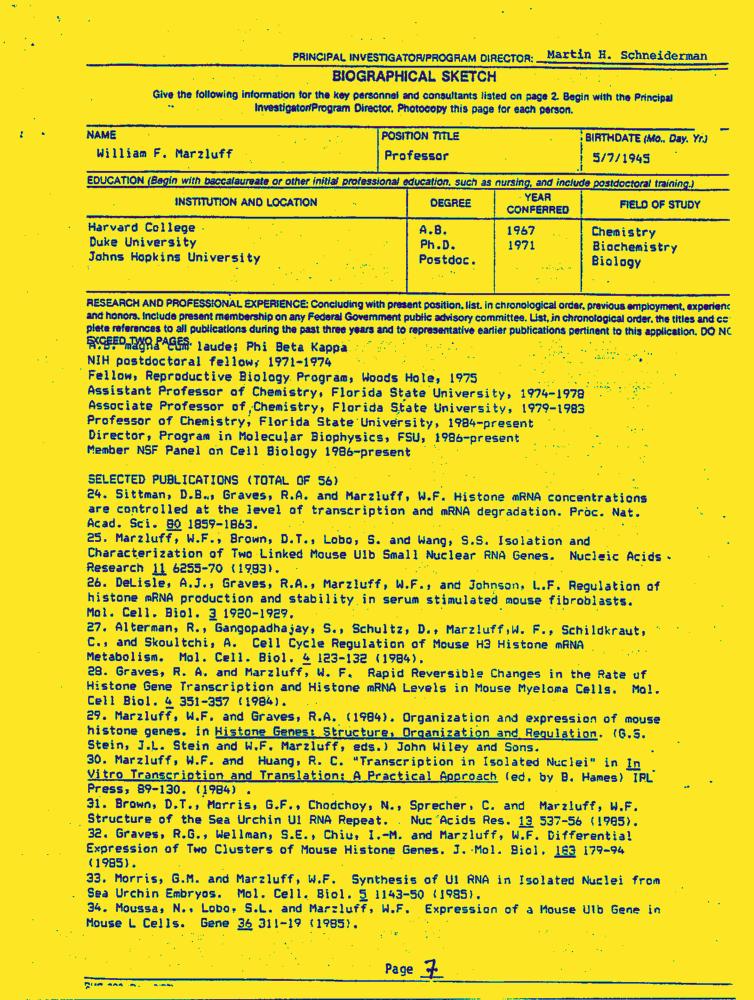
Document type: Resume-Doc